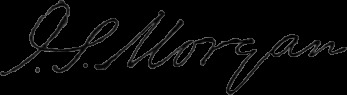
Signature of: junius spencer morgan